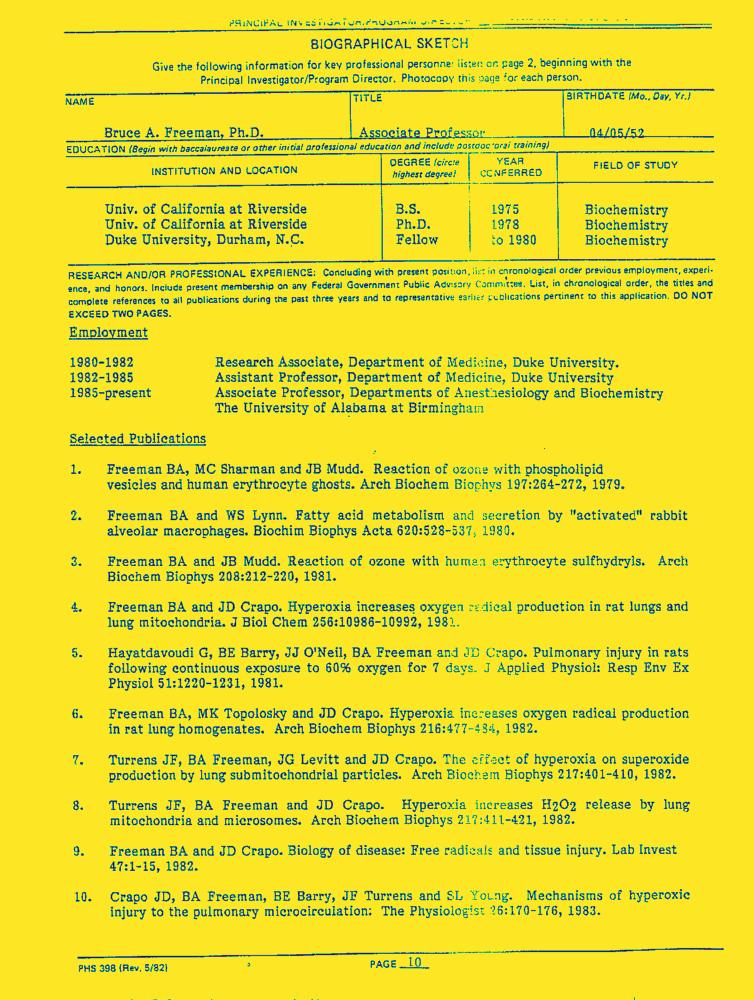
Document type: Resume-Doc